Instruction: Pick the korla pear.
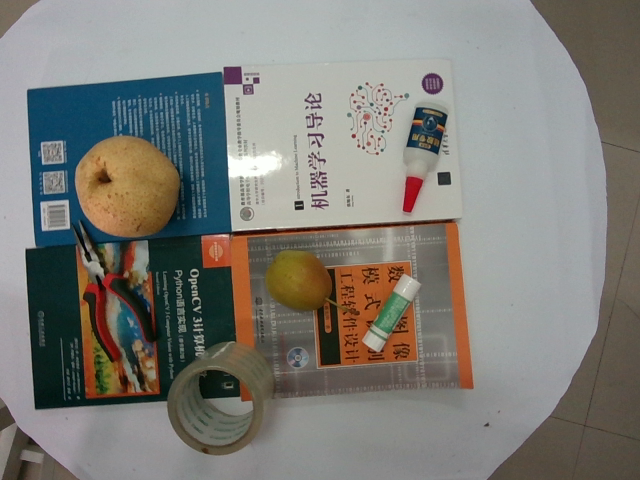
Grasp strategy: vertical